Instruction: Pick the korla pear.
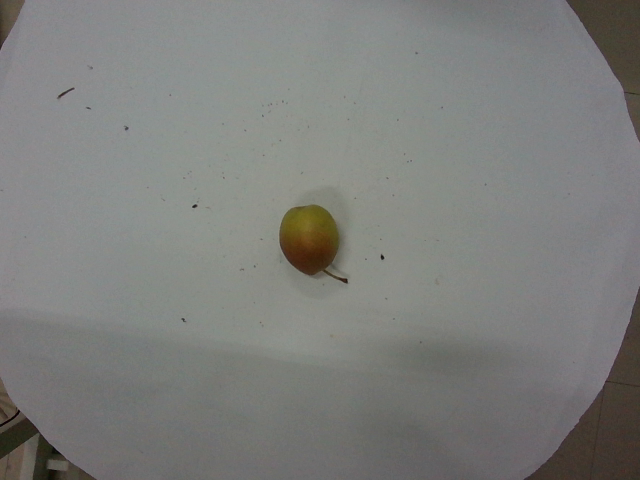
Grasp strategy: vertical